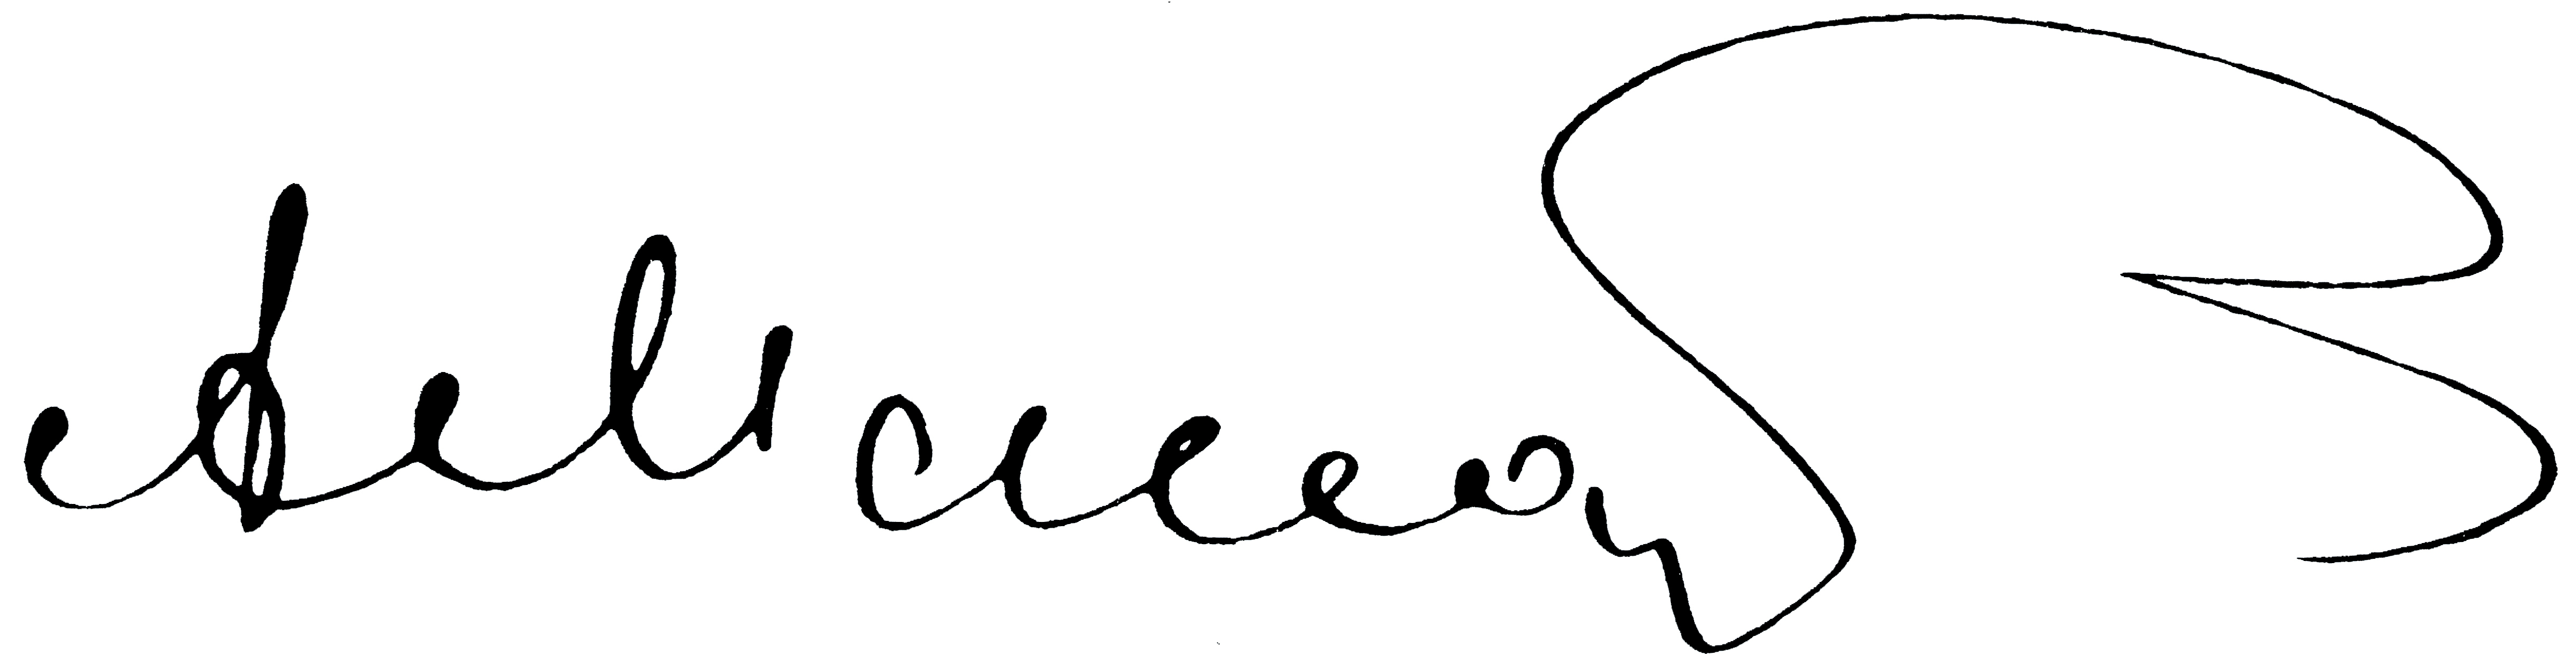
Signature of: anton makarenko